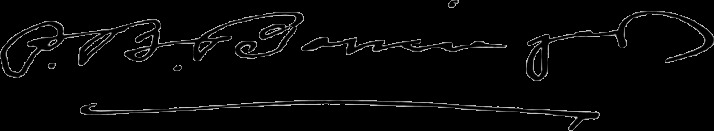
Signature of: paul brandon barringer